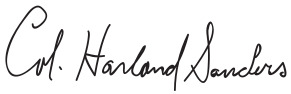
Signature of: colonel sanders